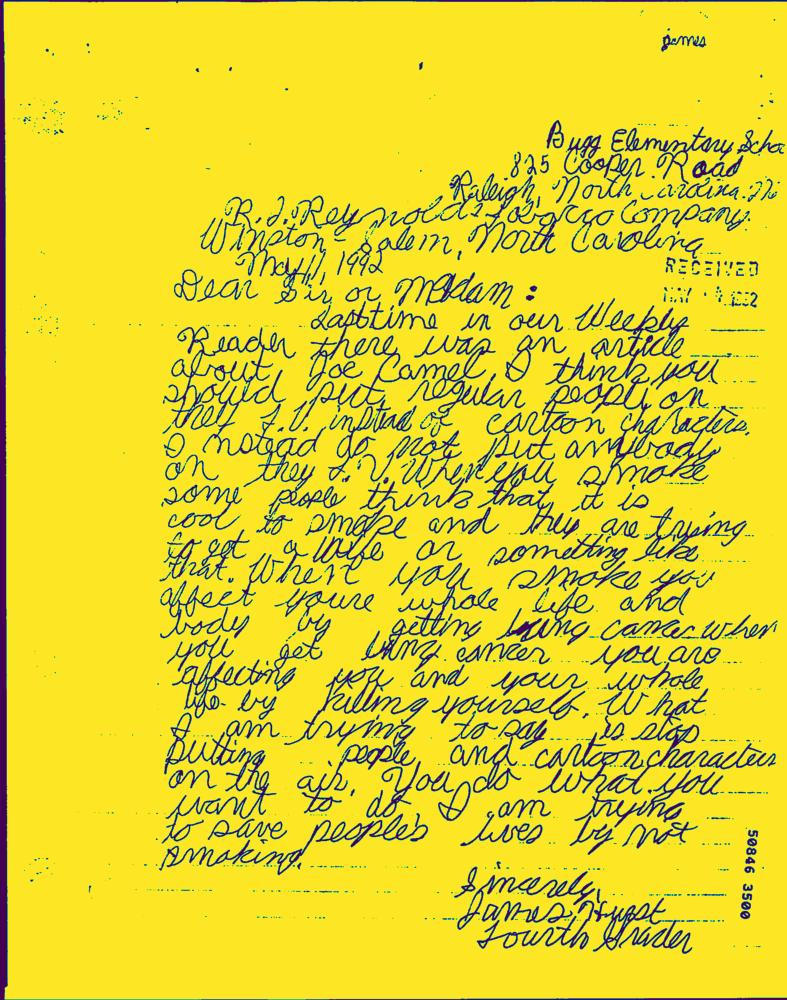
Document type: Hand-Written